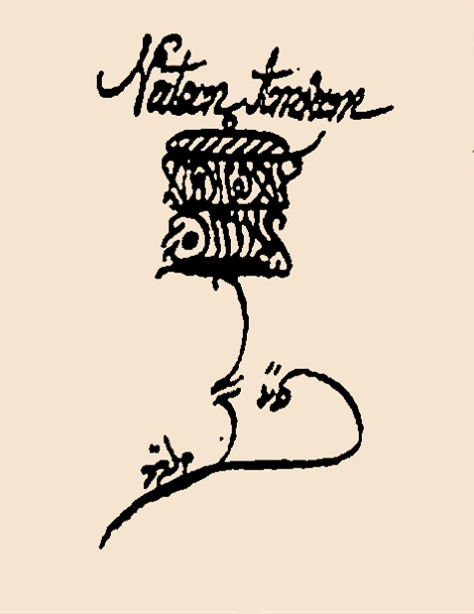
Signature of: natan amram